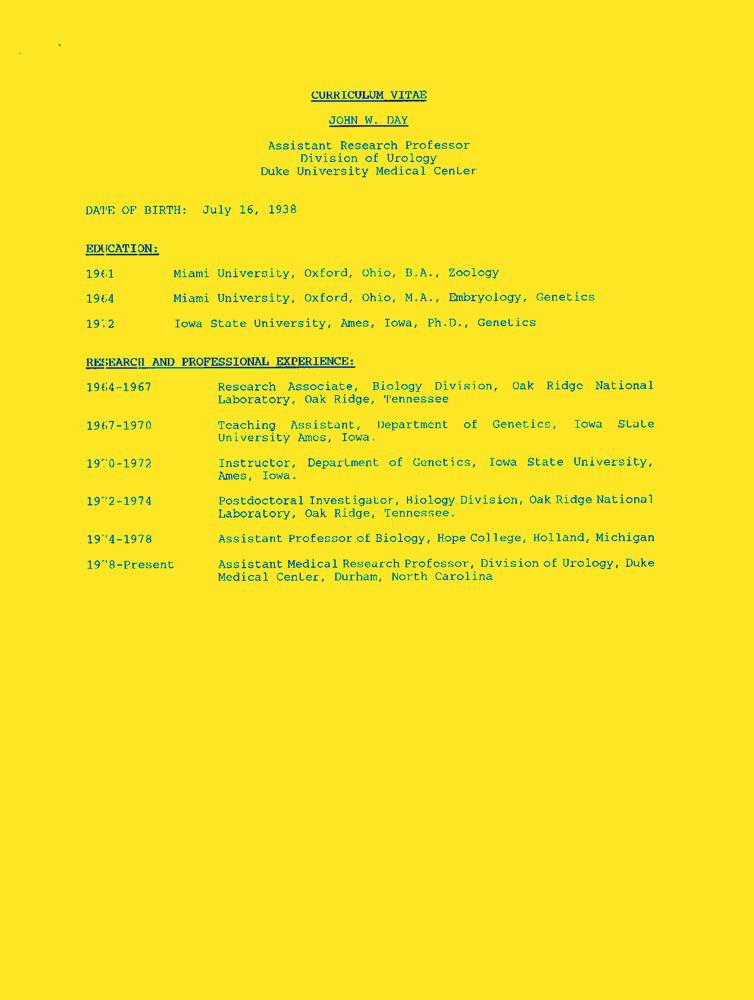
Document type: Resume-Doc